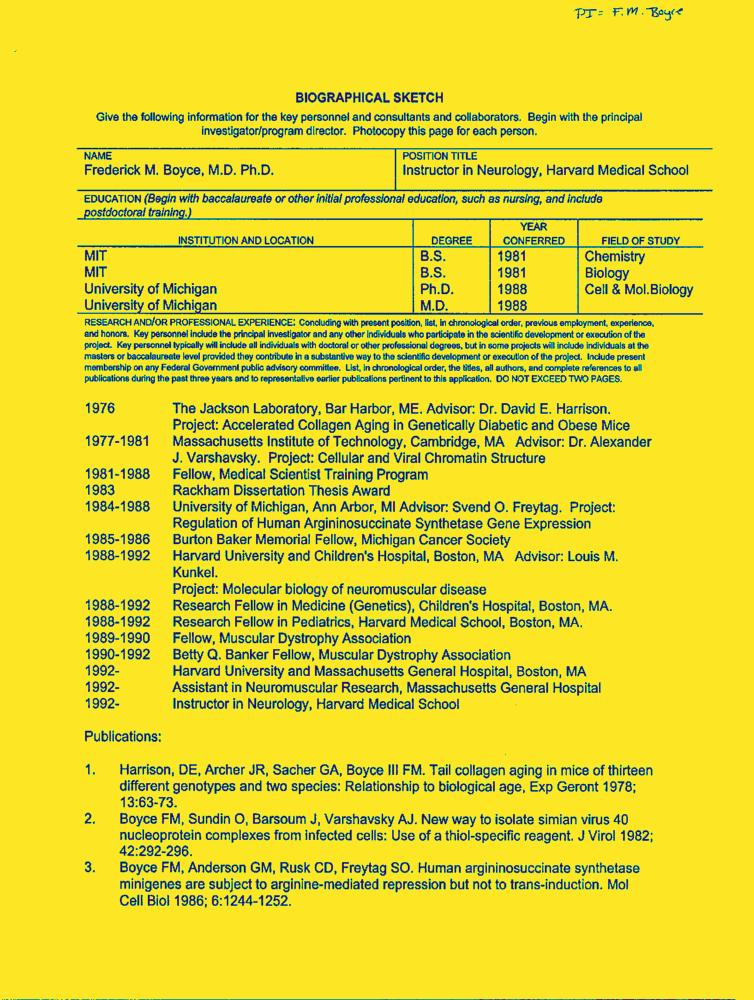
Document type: Resume-Doc